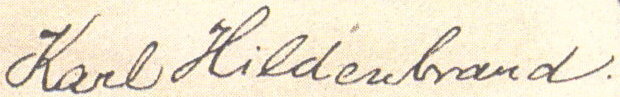
Signature of: karl hildenbrand